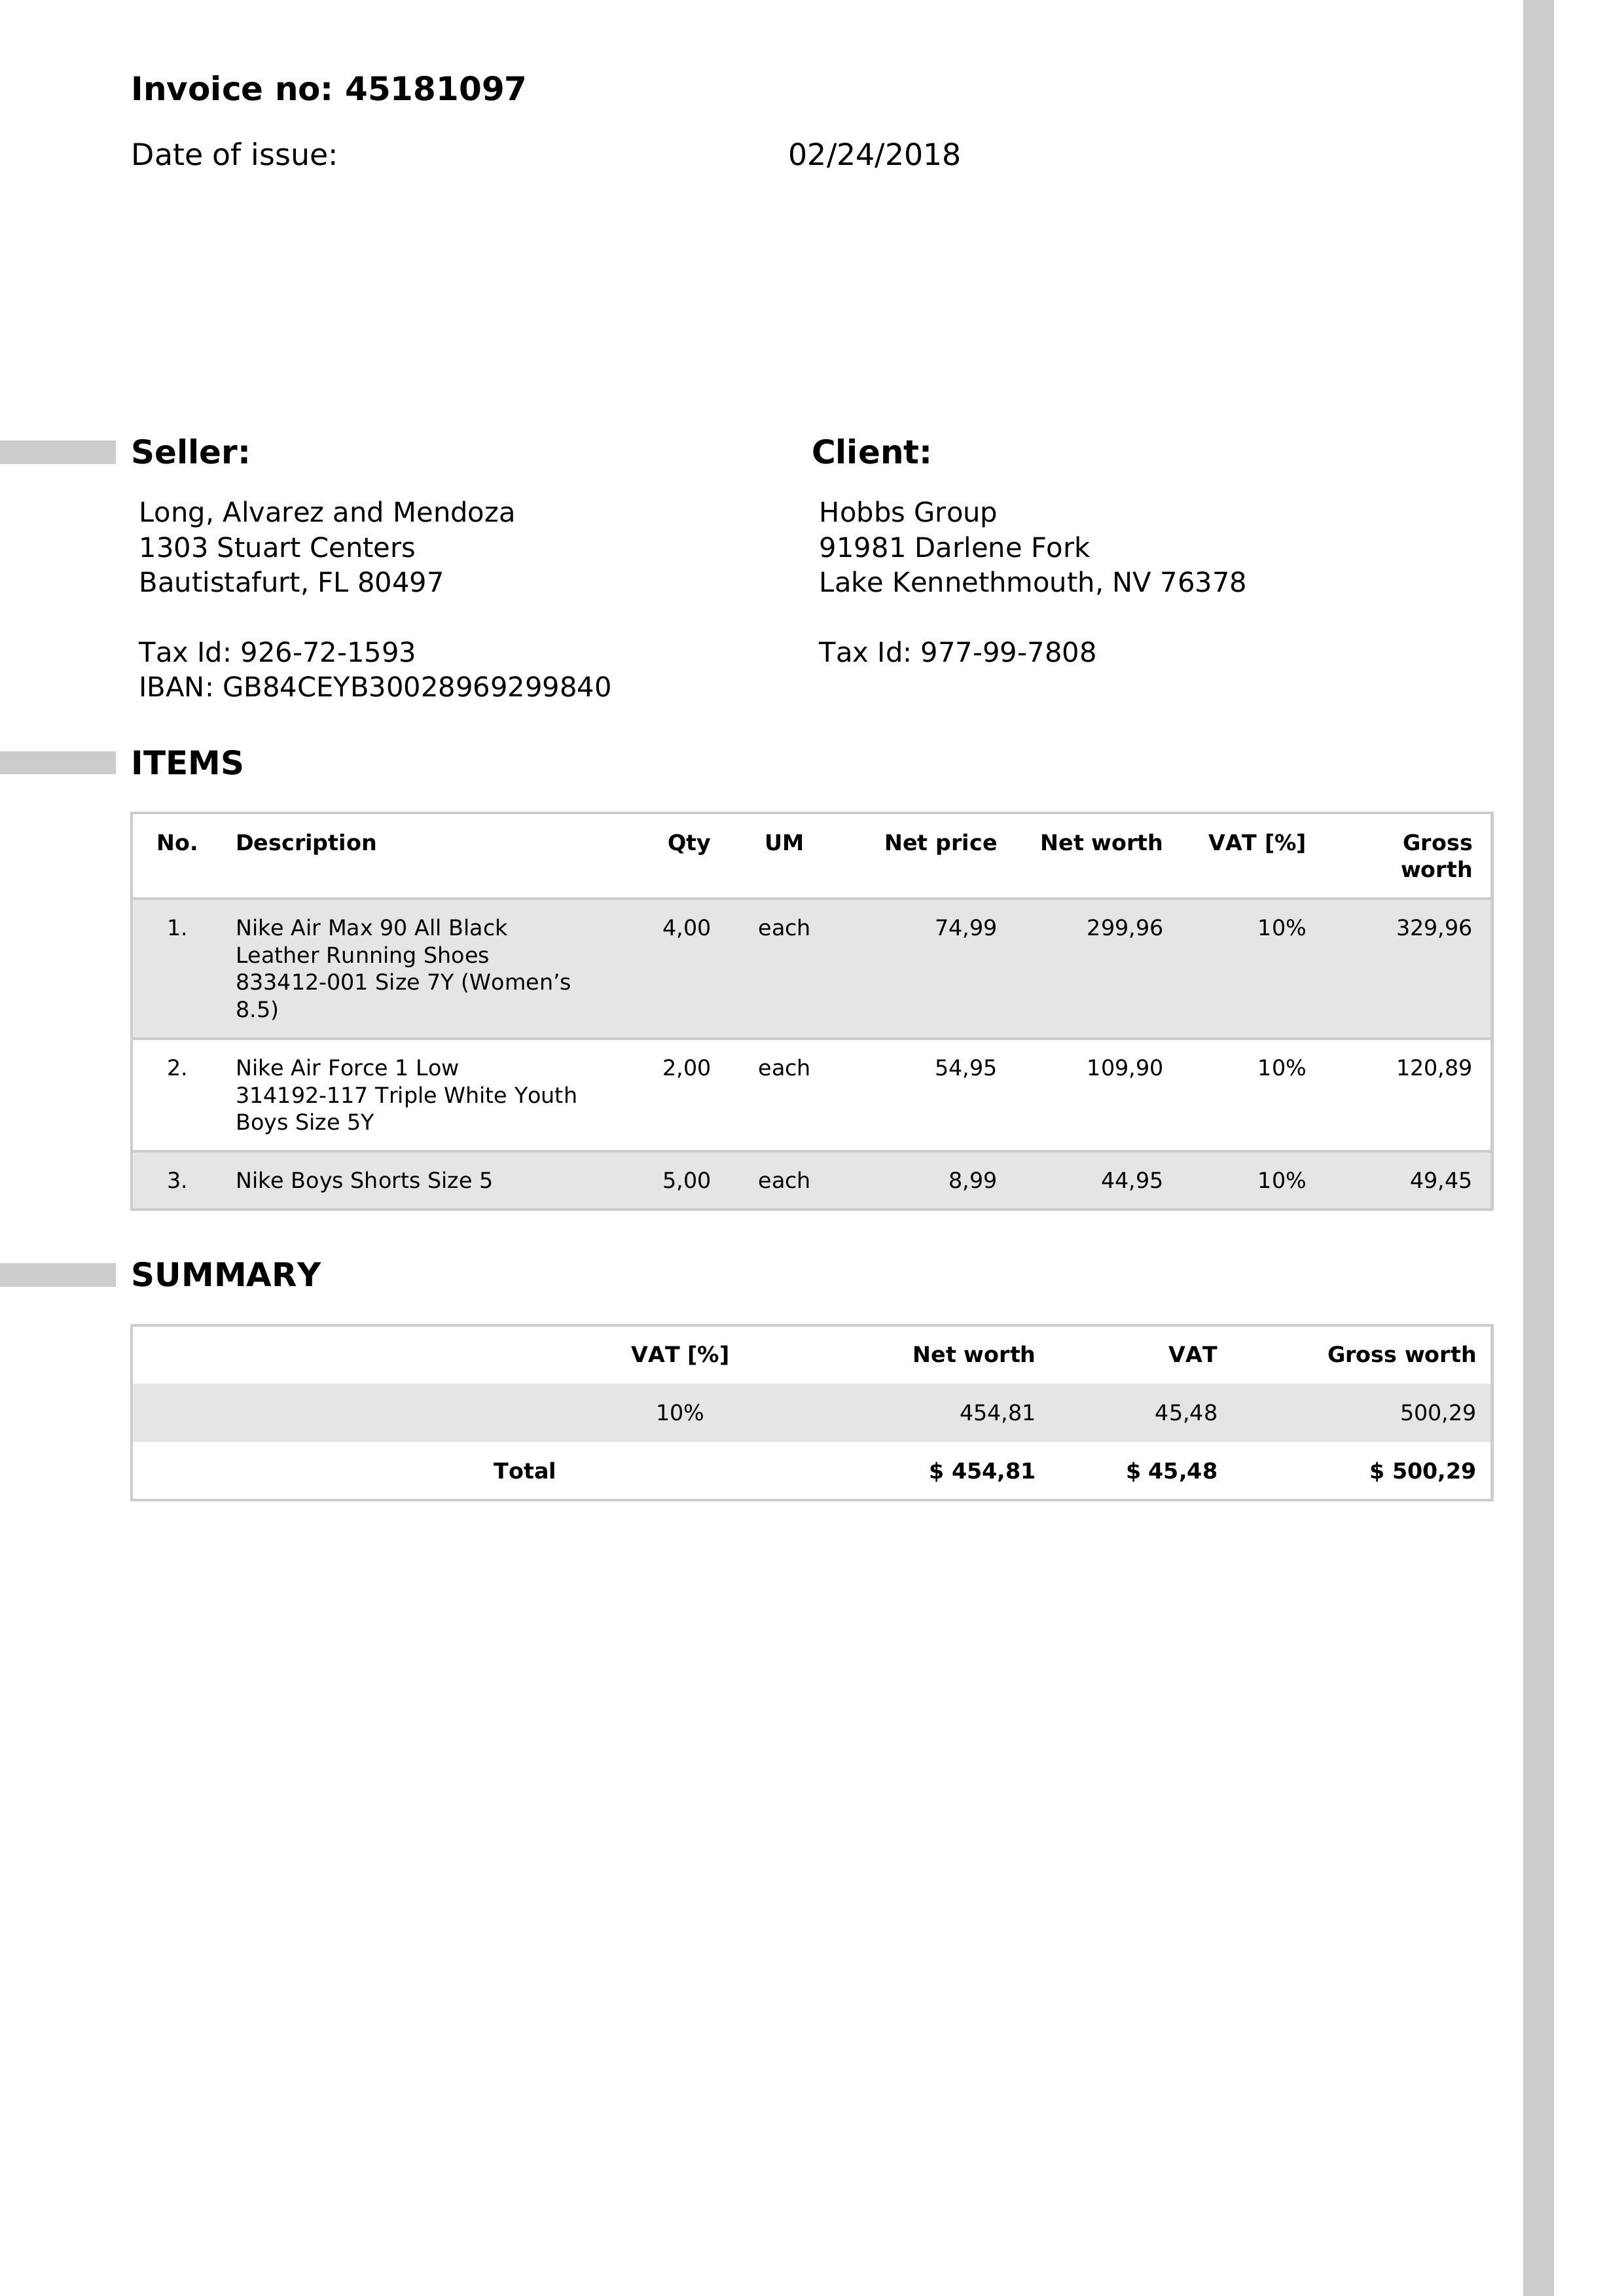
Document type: Invoice